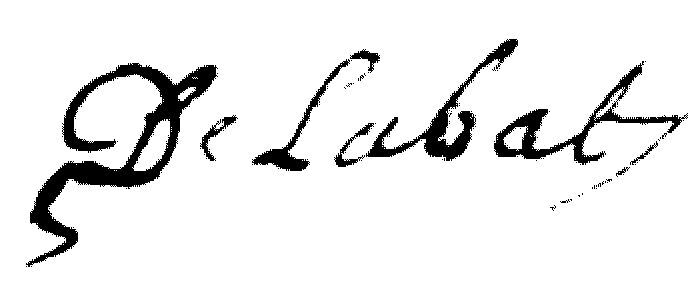
Signature of: louis delabat